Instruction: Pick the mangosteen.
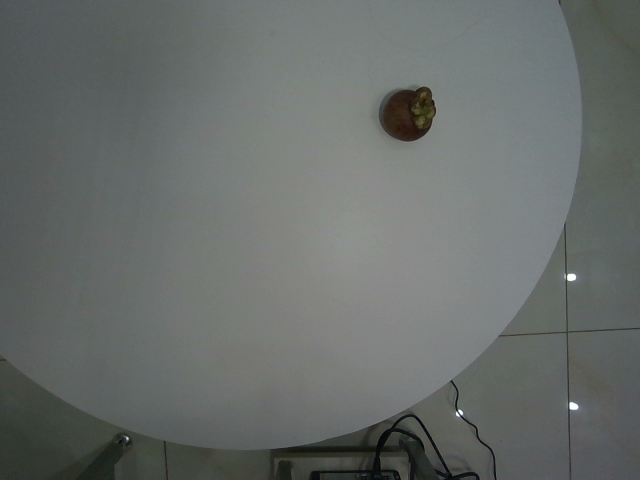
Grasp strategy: vertical